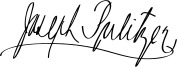
Signature of: joseph pulitzer